Question: What is the date of the hearing as scheduled in the document?
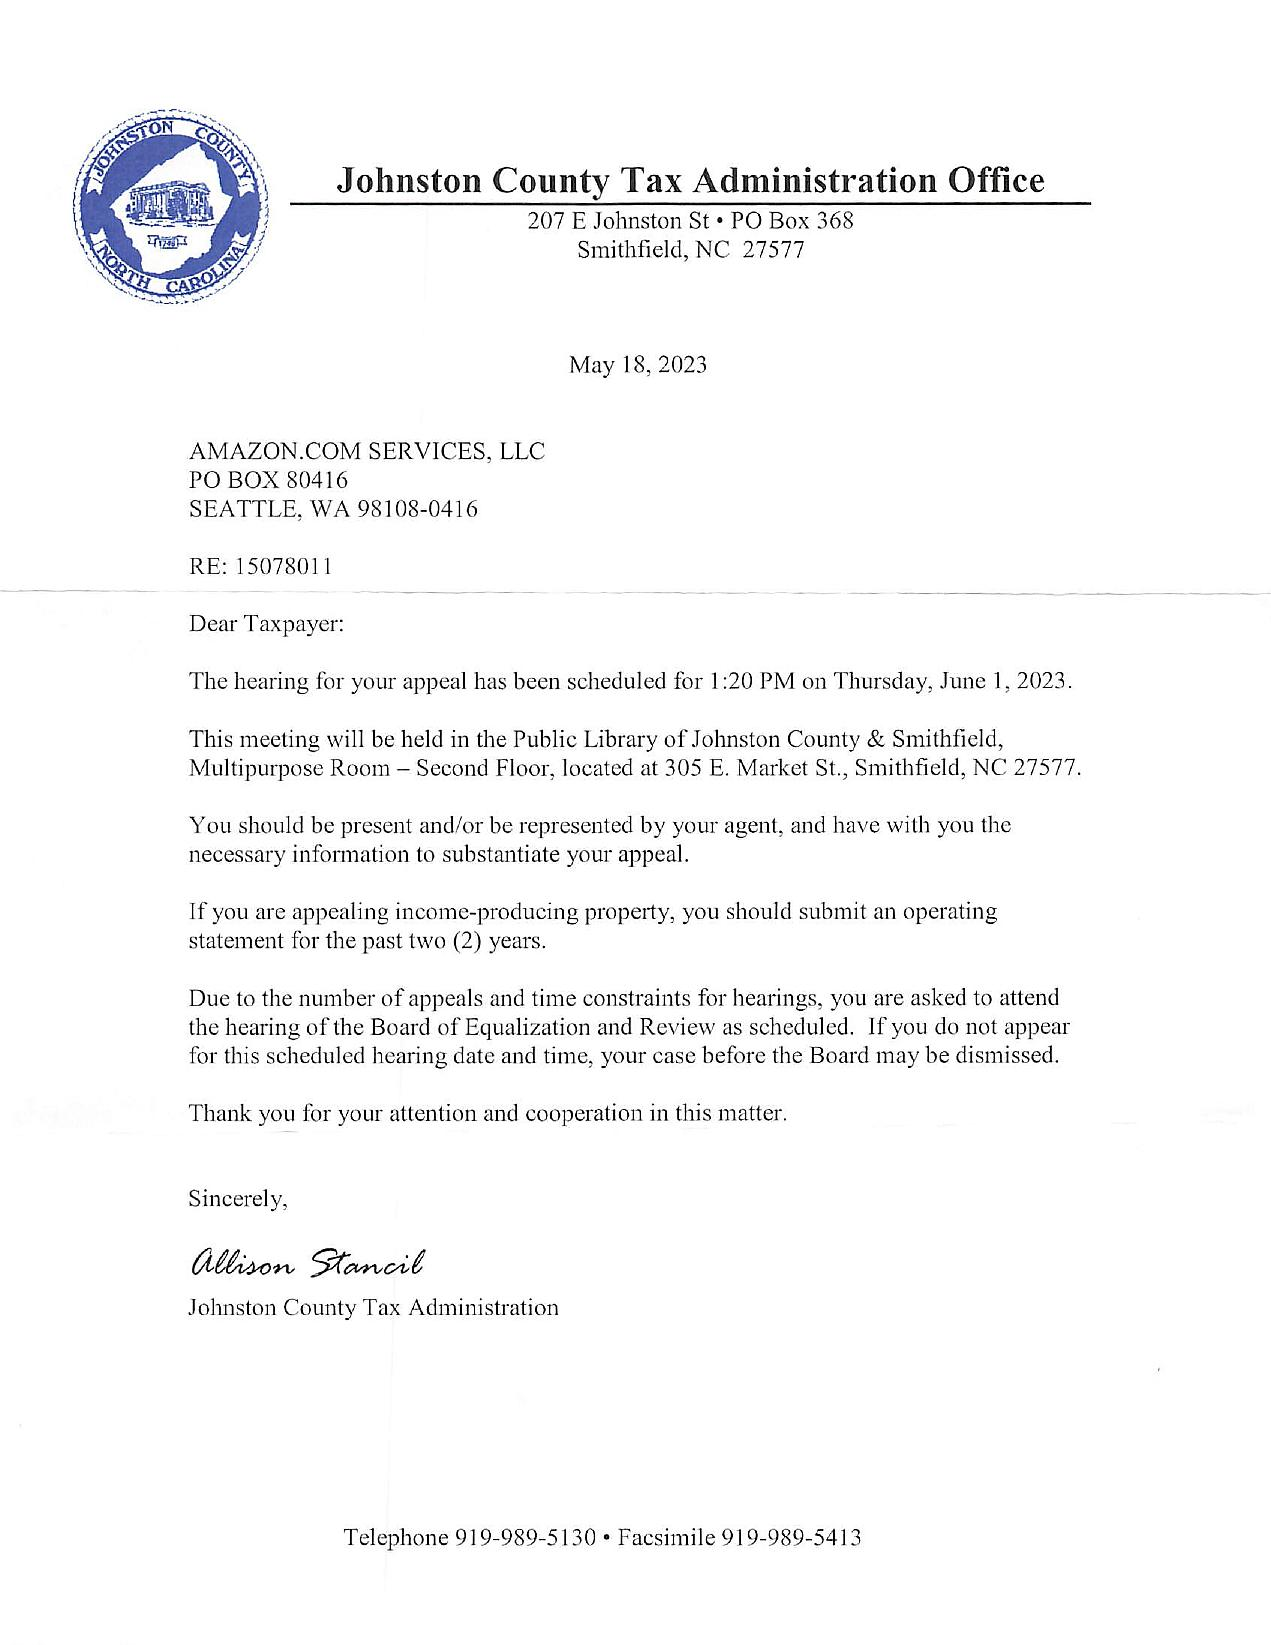
Answer: "1-Jun-23"